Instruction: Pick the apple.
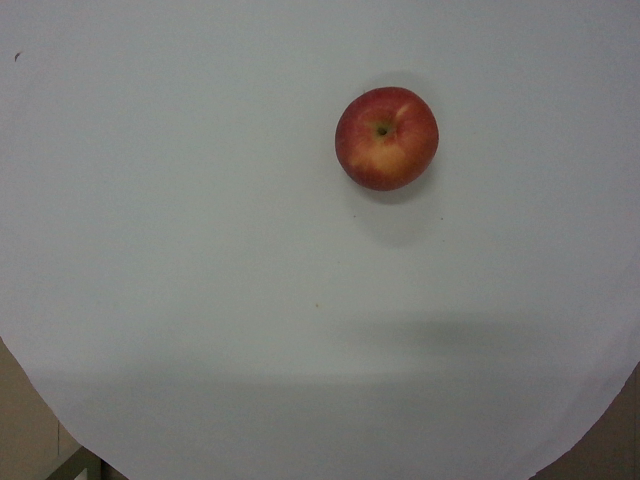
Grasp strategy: vertical